Question: Talk about the condition:
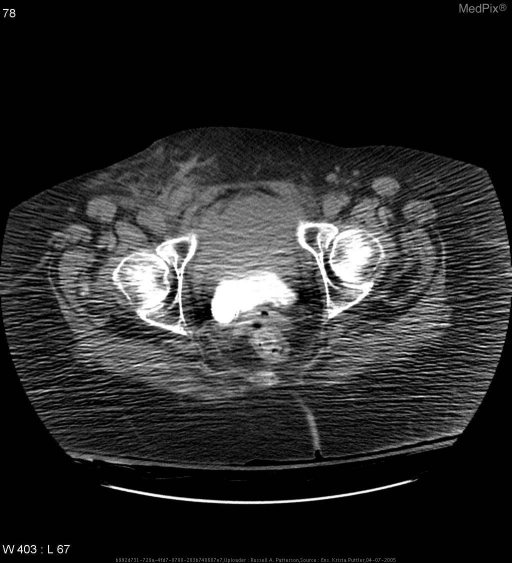
Answer: The disease is discussed as: Bleeding after cardiac catheterization has been reported in the range of 2-14%, retroperitoneal bleeding reported in 0.12-0.3% of cases. Risk factors for vascular complications s/p cath include age>70, female, BSA <1.6, CHF, COPD, LE vascular disease, MI, bleeding disorder, shock, and Plavix use.  Furthermore, Enoxaparin given on the day of the cath doubled the patient’s risk of bleeding.